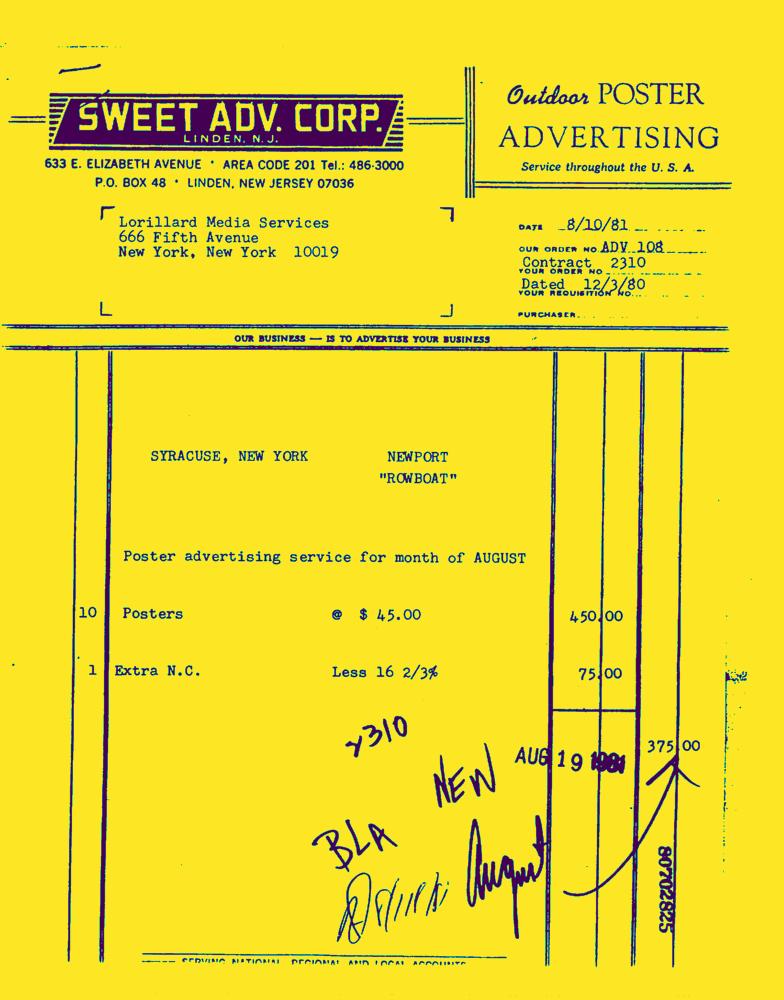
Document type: Invoice-Doc